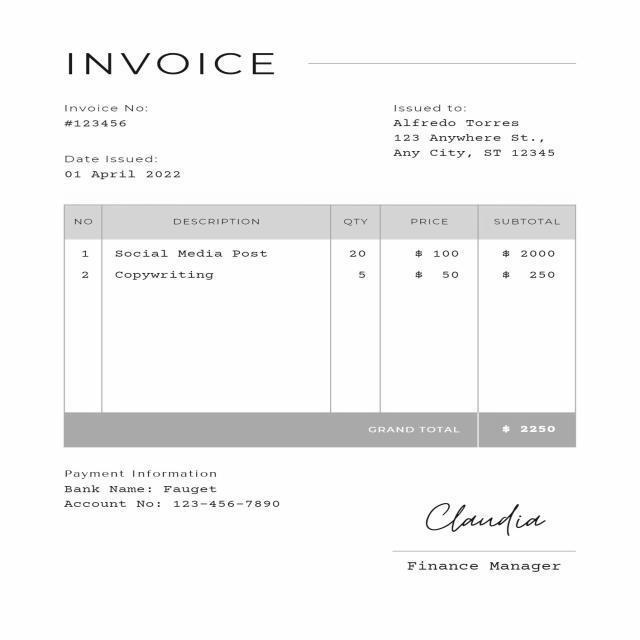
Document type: Invoice